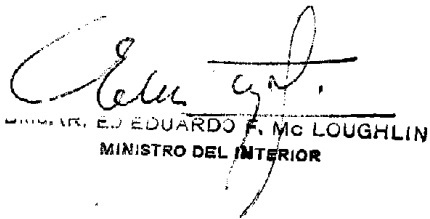
Signature of: eduardo mac loughlin